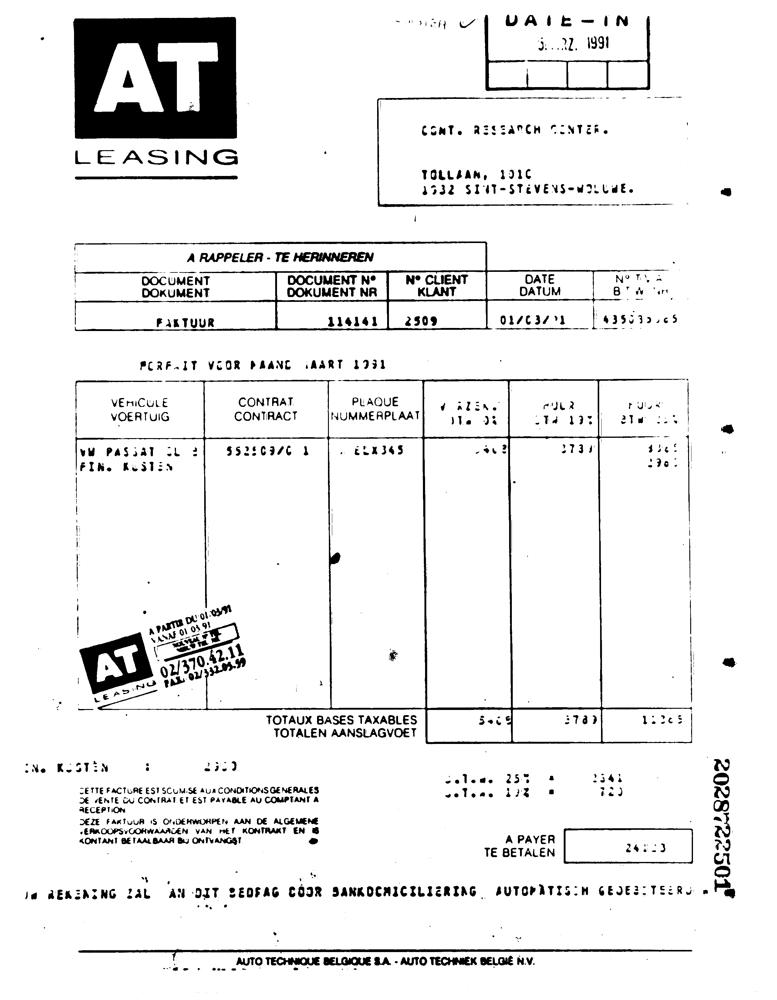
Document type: Invoice